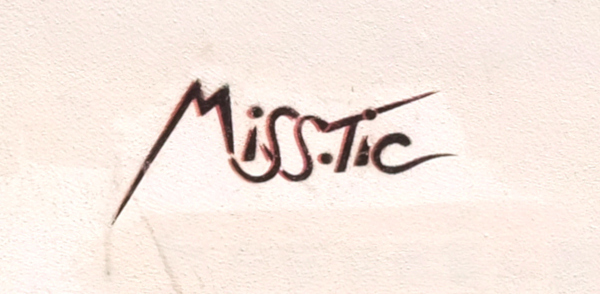
Signature of: miss tic